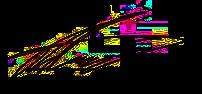
Signature of: roberto enríquez